Question: What is the suspected problem?
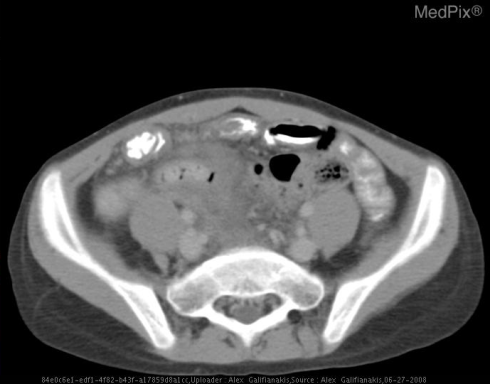
Answer: The findings suggest Ultrasound demonstrates a dilated, blind-ended tubular structure with surrounding fluid.
CT confirms a massively dilated appendix with surrounding inflammatory changes.. CT confirms dilated edematous appendix with surrounding inflammatory fat stranding consistent with appendicitis.. The patient might have a history of 10 y.o. girl with known cystic fibrosis presents with acute onset of right lower quadrant pain, fever, and leukocytosis..